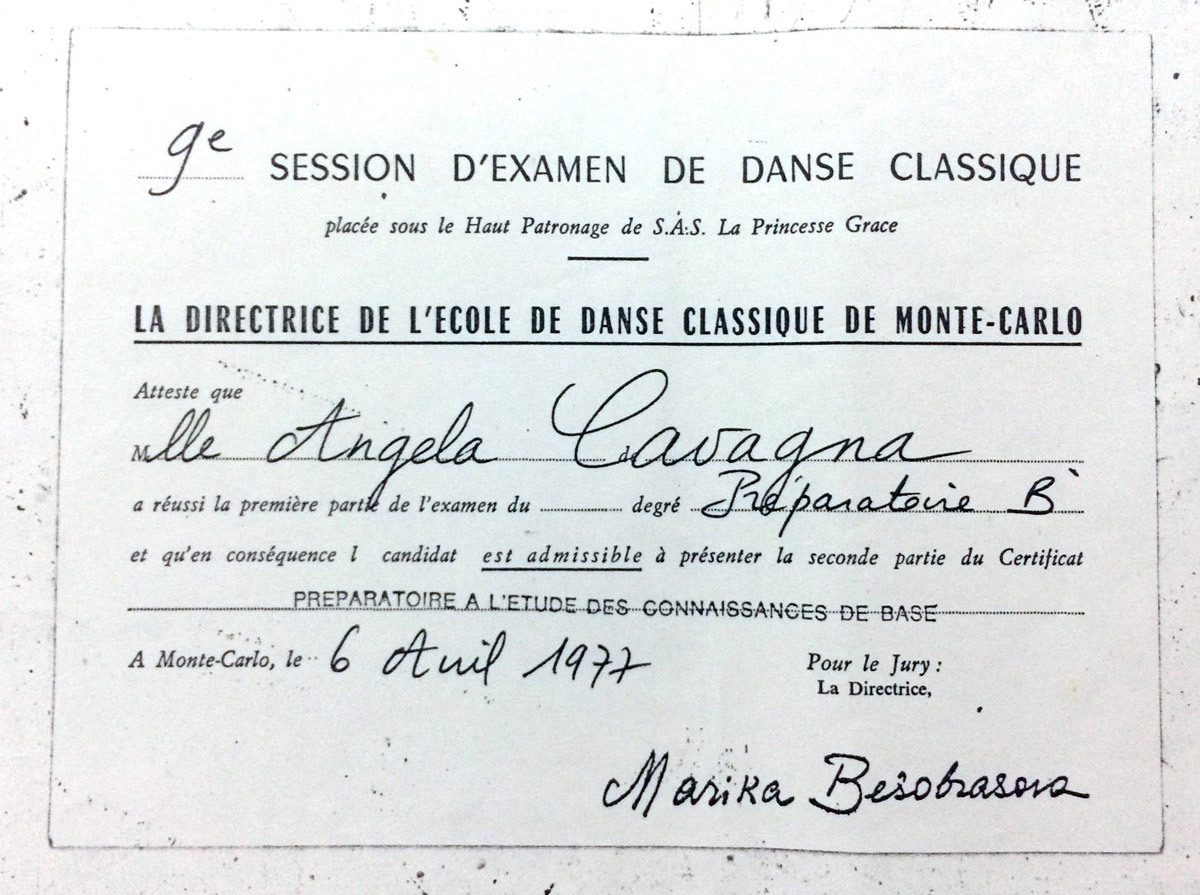
Signature of: marika besobrasova